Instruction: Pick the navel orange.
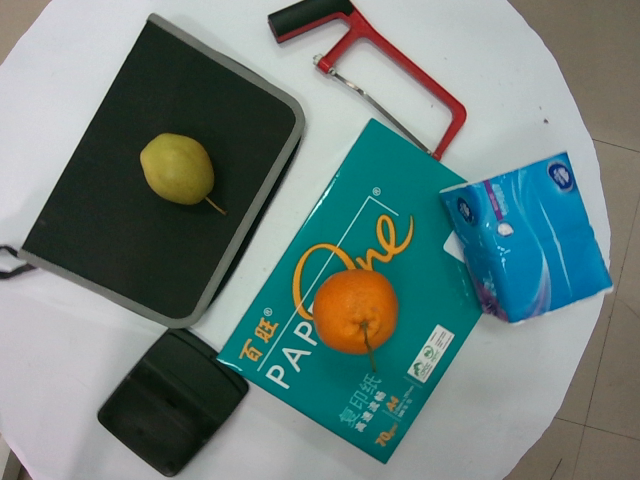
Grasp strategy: vertical